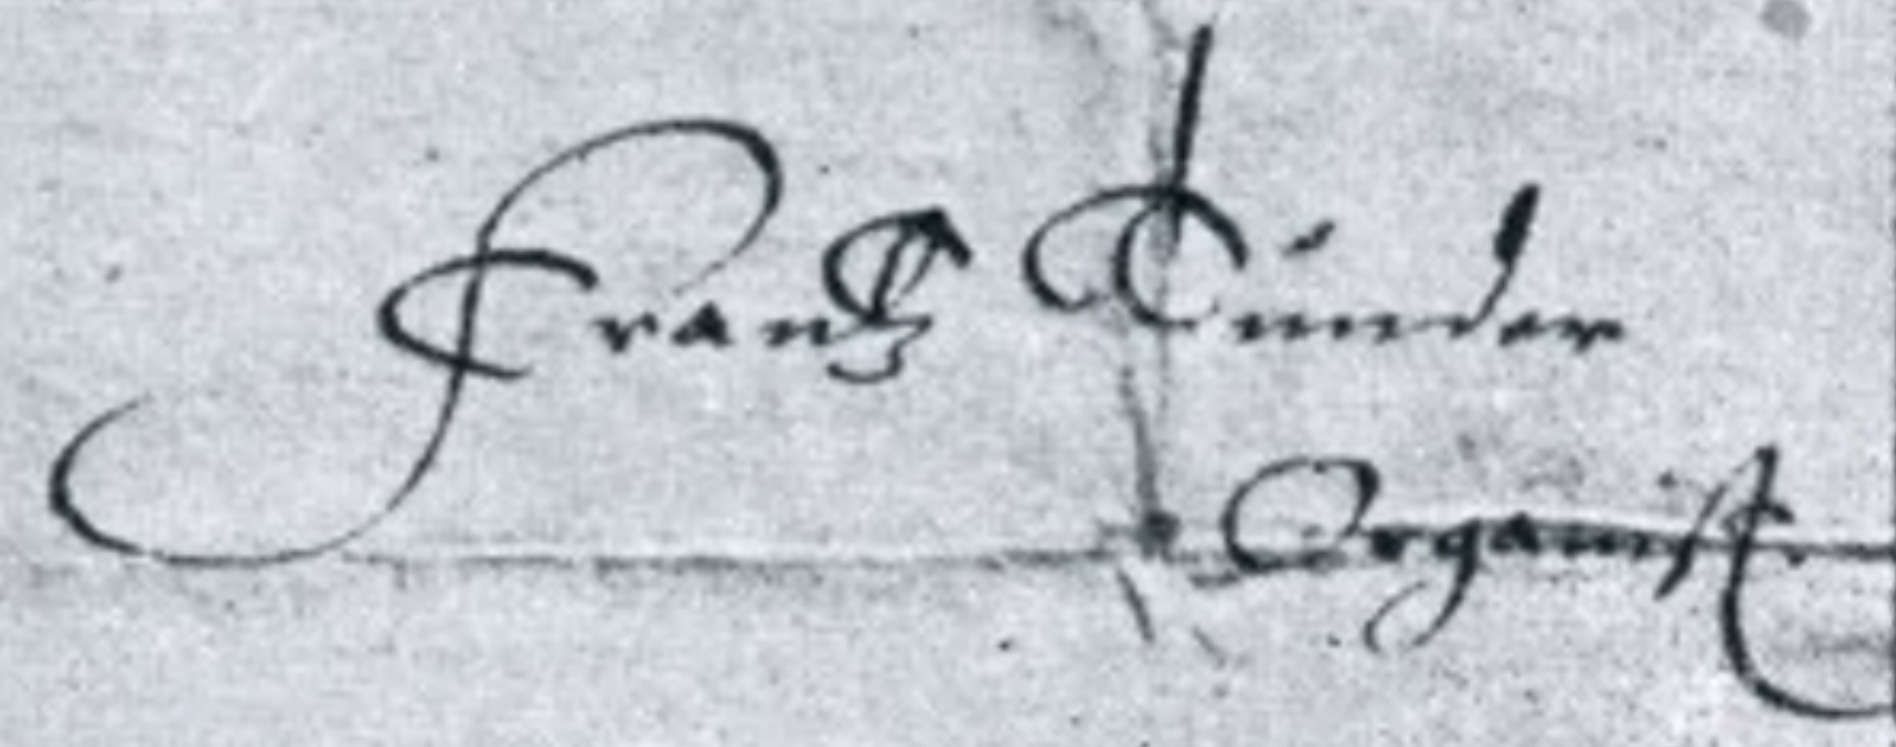
Signature of: franz tunder